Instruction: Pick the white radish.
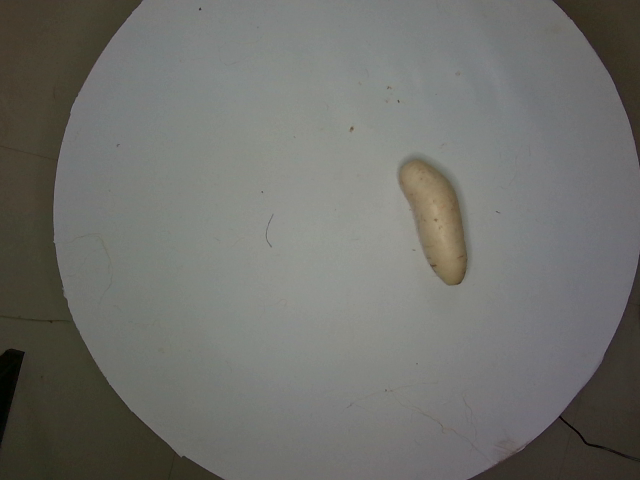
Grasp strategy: vertical